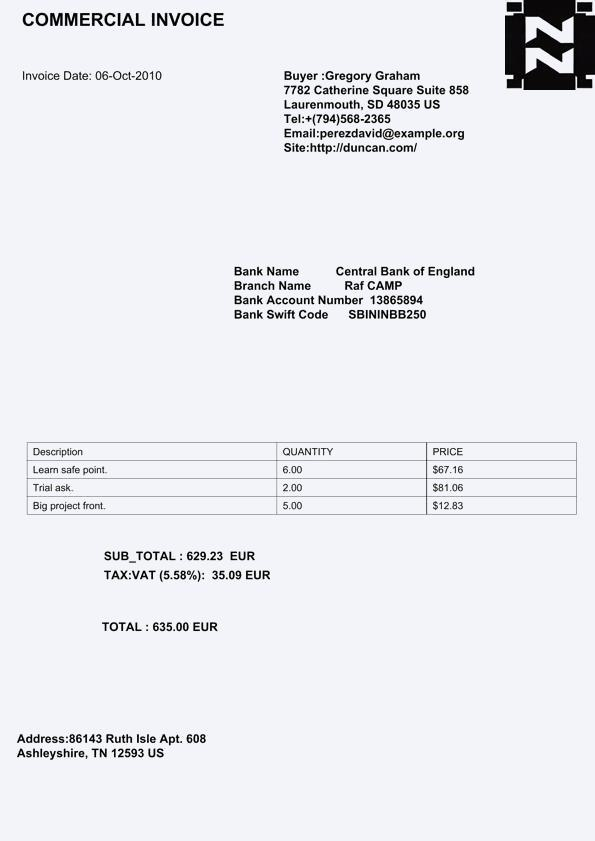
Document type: Invoice